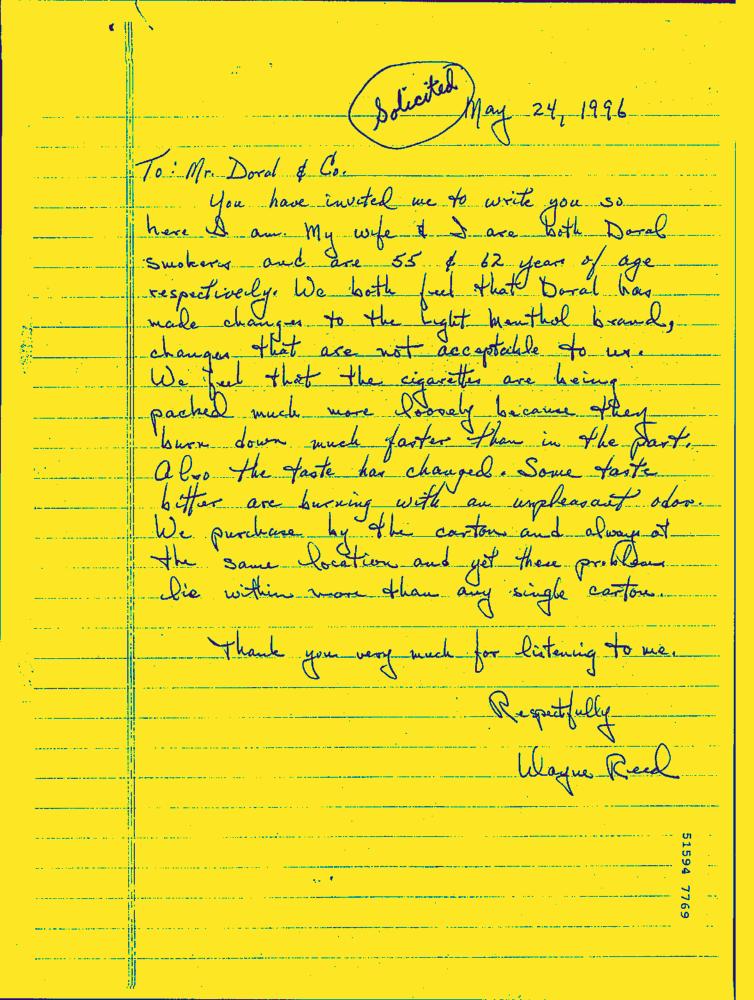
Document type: Hand-Written